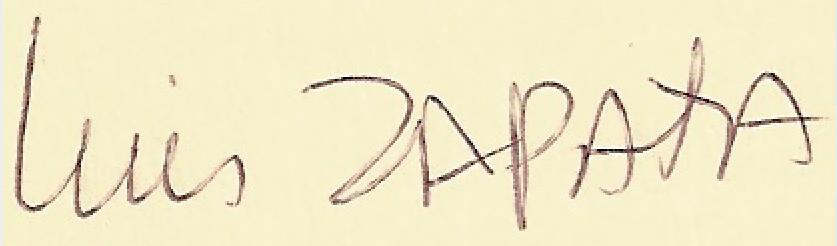
Signature of: luis zapata